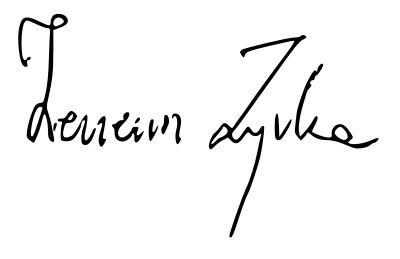
Signature of: ireneusz zyska